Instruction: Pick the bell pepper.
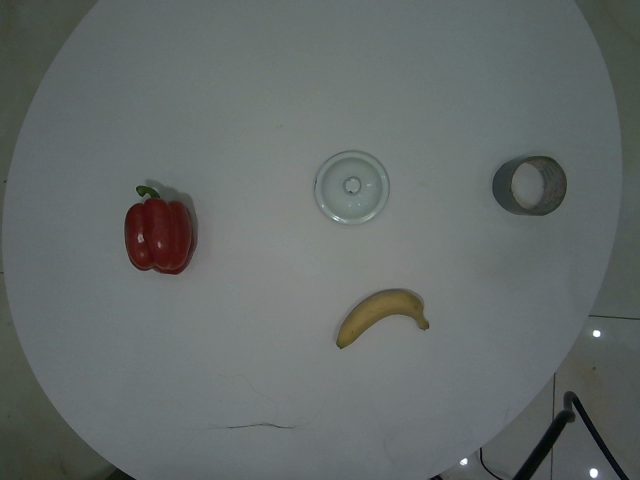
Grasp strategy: vertical